Question: What is the main concern?
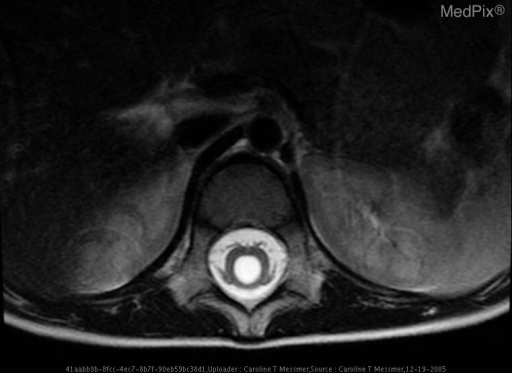
Answer: The findings suggest Symmetric severe dilation of the third and lateral ventricles.  Fourth ventricle is of normal size and contour.  There is obliteration of Sylvian aqueduct by an enlarged and convex portion of the superior tectal plate.   There is no reliable evidence of parenchymal enhancement here or otherwise.  There is a linear increased FLAIR signal noted around the lateral ventricles suggestive of transependymal pressure or CSF flow.  The orbits, skull base and pituitary fossa are all WNL.  Normal intracranial flow void seen. Axial T2 weighted MR showing increased attenuation of fluid filled central cord lesion.. The patient might have a history of Pt is a 10 y/o bright male with a h/o developmental tremor and some degree of gait asymmetry/ right toe flat walking with a short h/o new onset severe headache with associated loss of balance leading to fall, no LOC.  Previous hx unknown..